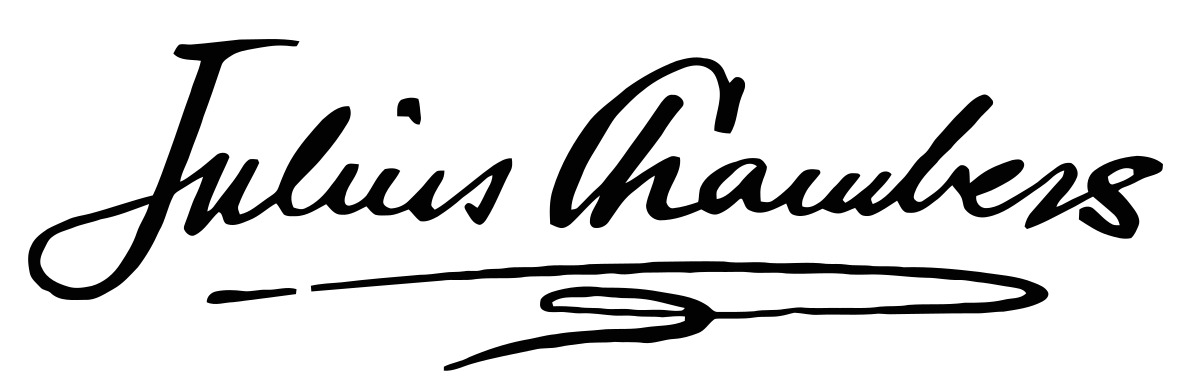
Signature of: julius chambers